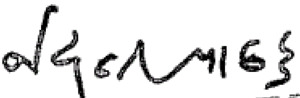
Signature of: jayant pathak